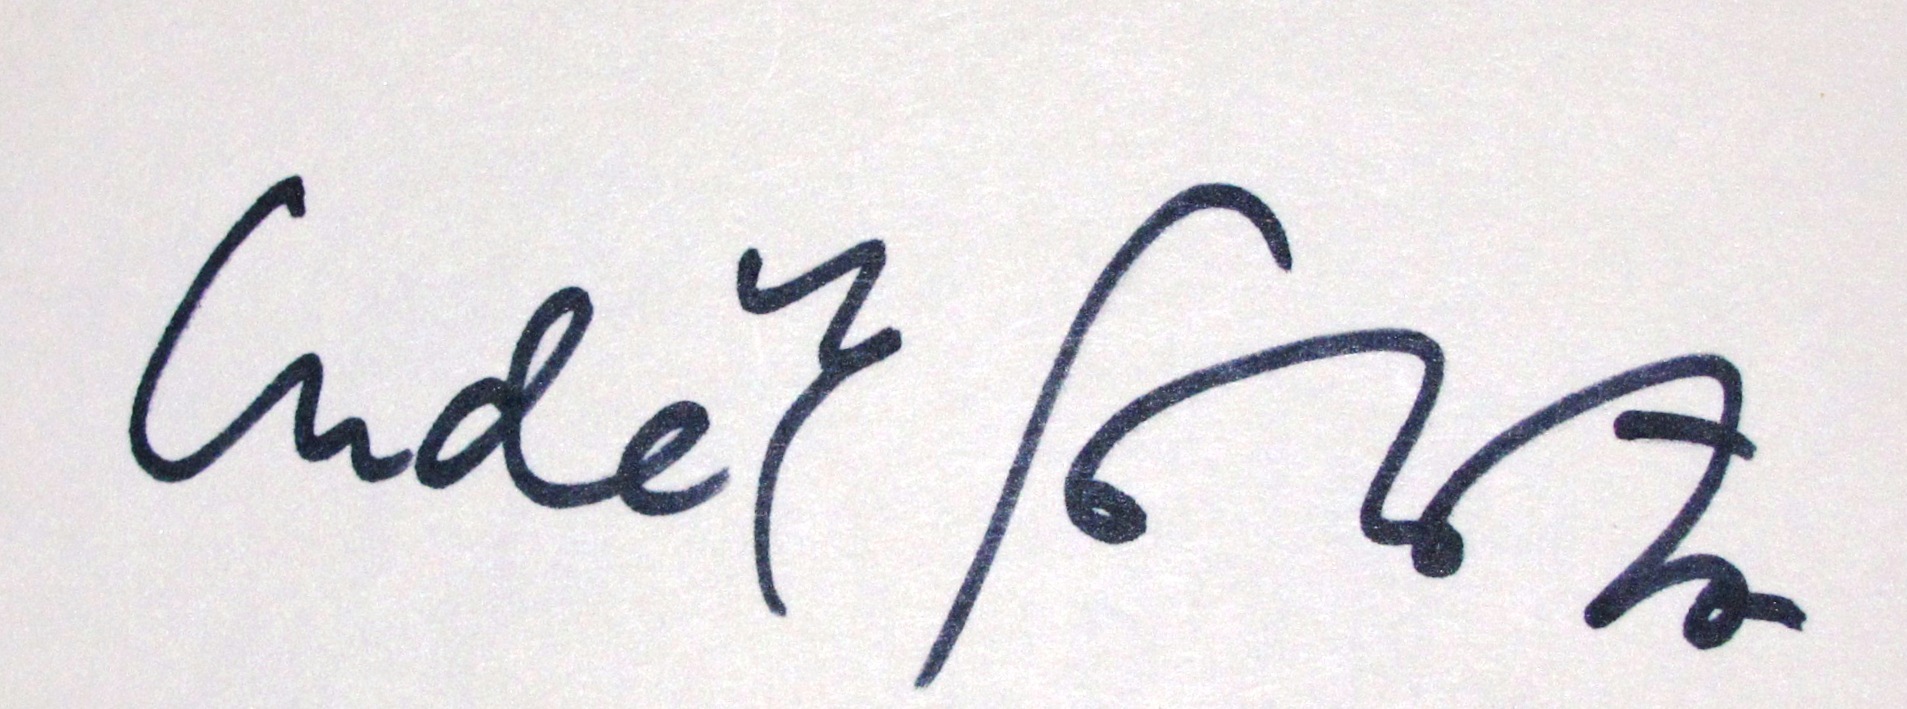
Signature of: luděk sobota